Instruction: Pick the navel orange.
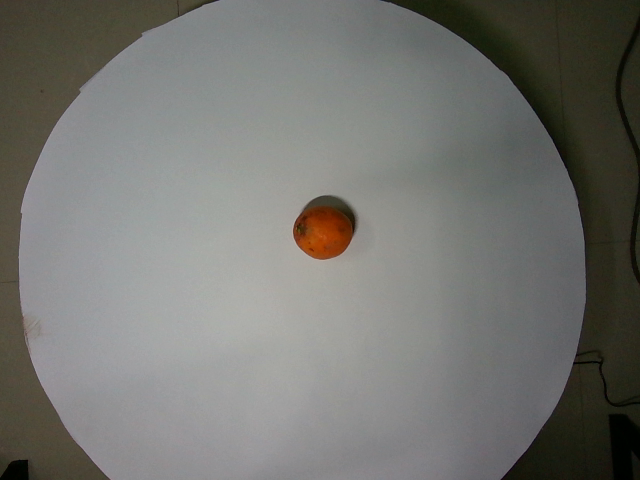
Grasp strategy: vertical